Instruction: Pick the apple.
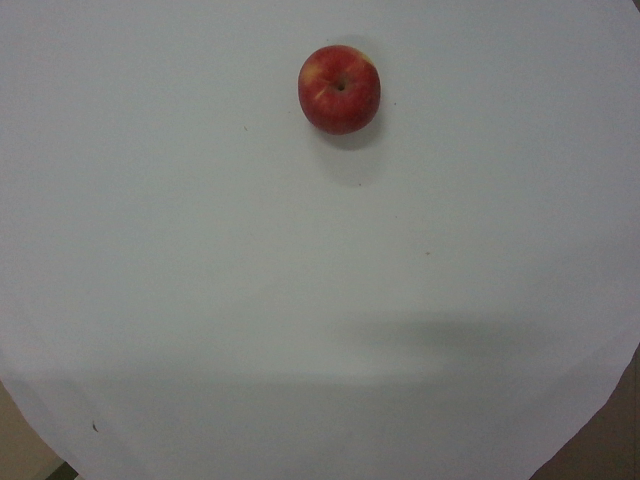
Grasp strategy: vertical